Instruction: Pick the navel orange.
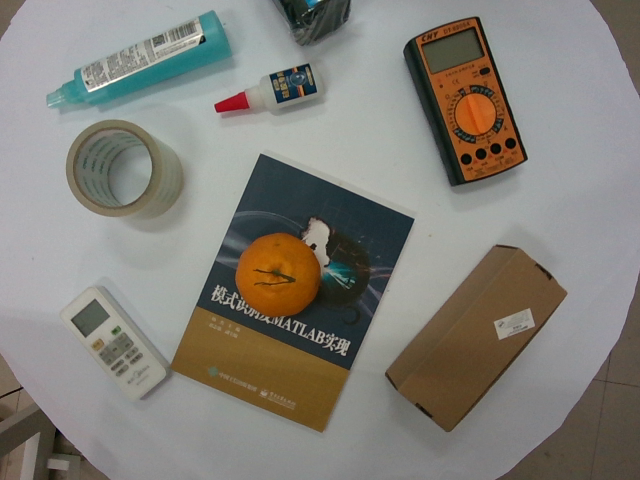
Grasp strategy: vertical